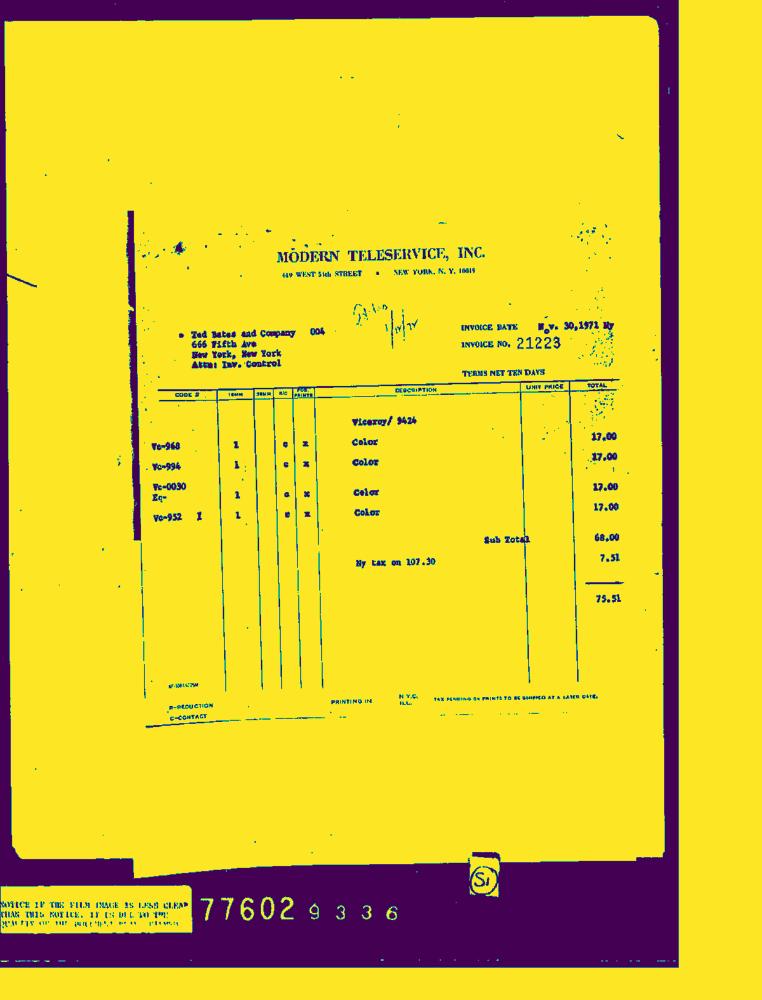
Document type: Invoice-Doc